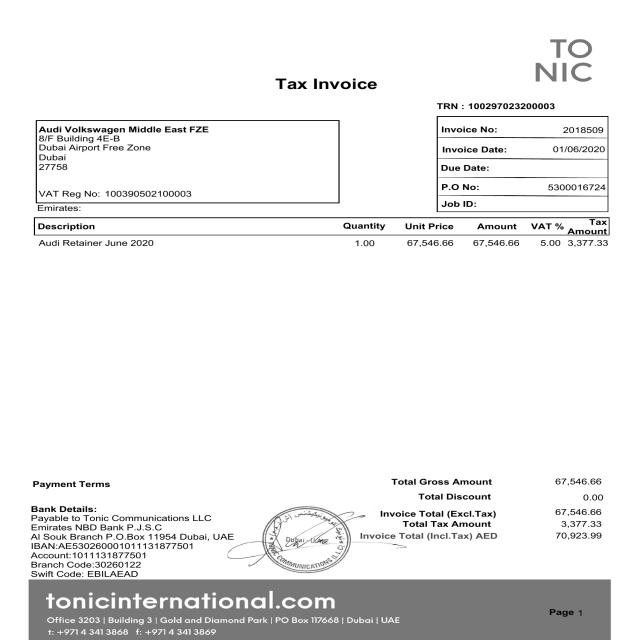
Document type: Invoice